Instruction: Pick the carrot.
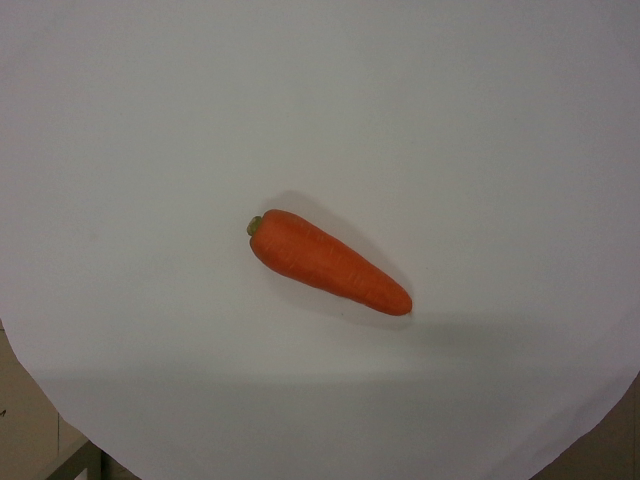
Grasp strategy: vertical